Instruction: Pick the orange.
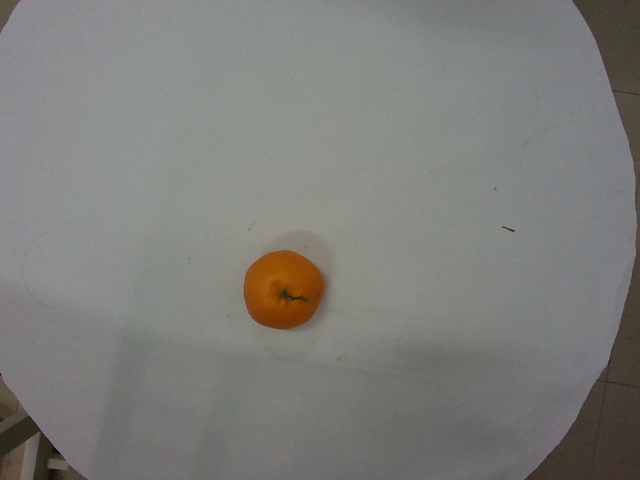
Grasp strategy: vertical